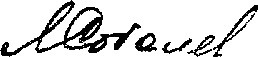
Signature of: leonid sobolev